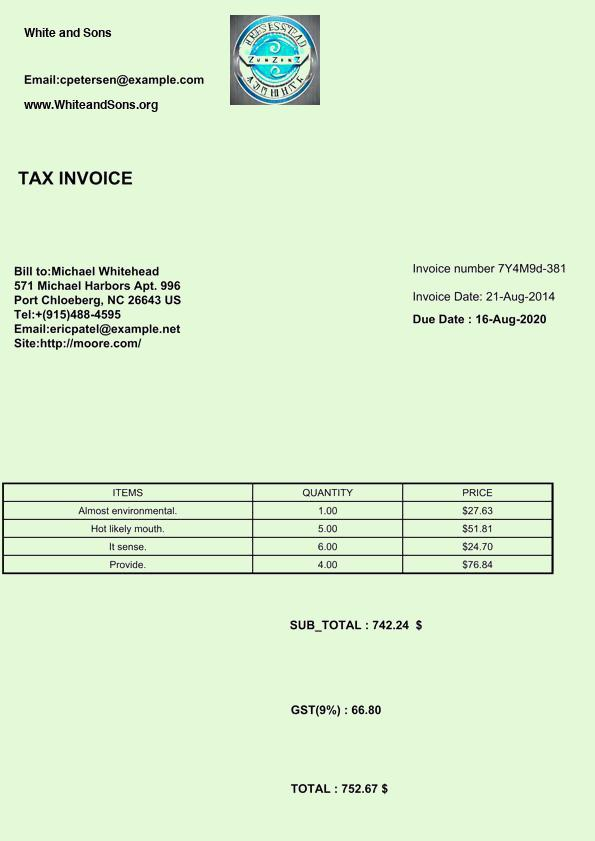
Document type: Invoice